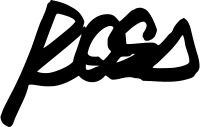
Signature of: rosa chemical